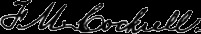
Signature of: francis cockrell